Question: What might the diagnosis be?
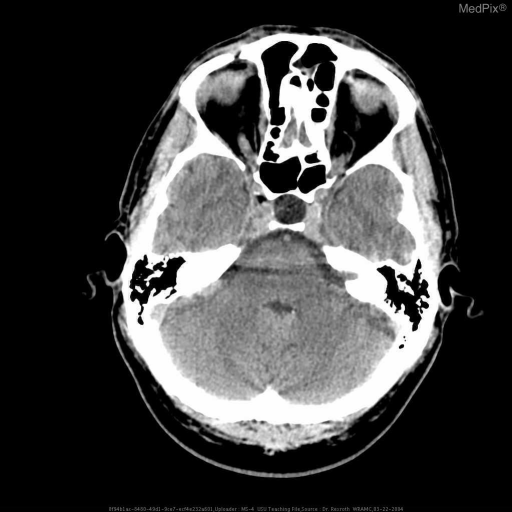
Answer: The possible diagnosis includes Arachnoid cyst
Rathke’s cleft cyst
partially empty sella turcica.